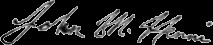
Signature of: john henni